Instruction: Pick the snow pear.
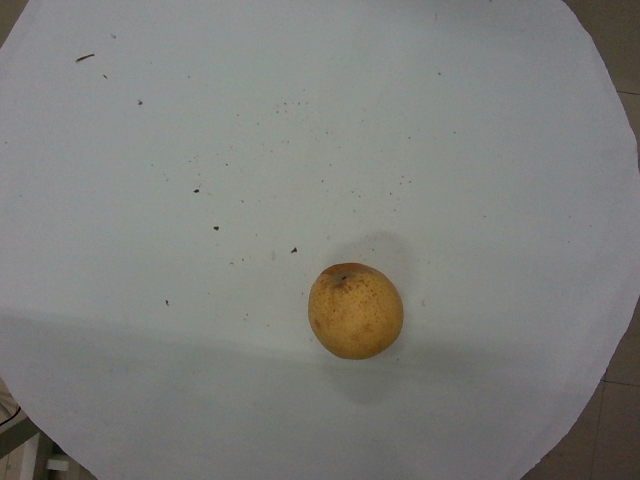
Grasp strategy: vertical